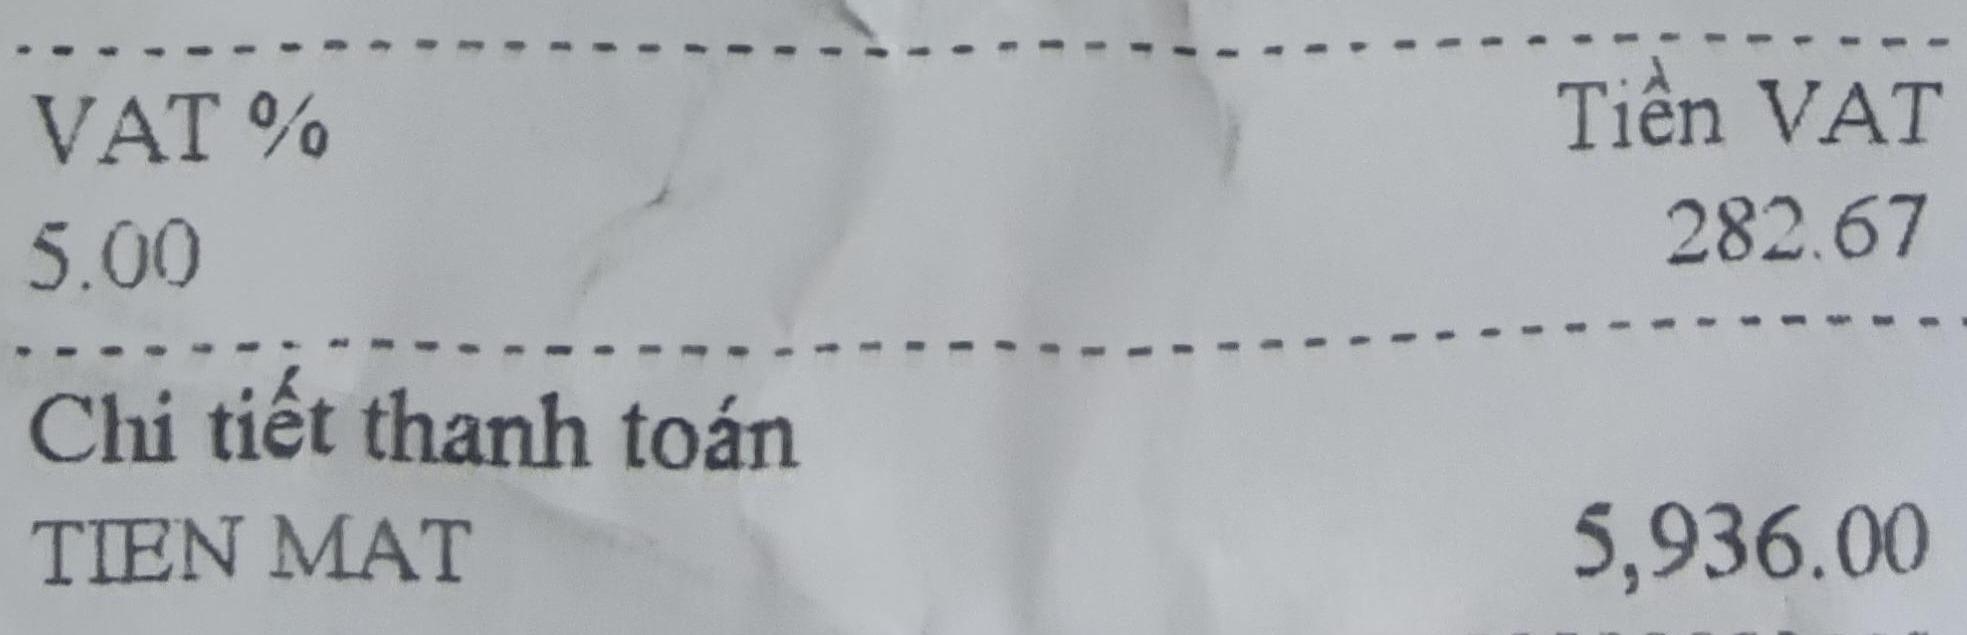
<table>
<tr>
<th>VAT %</th>
<th>Tiền VAT</th>
</tr>
<tr>
<td>5.00</td>
<td>282.67</td>
</tr>
</table>

Chi tiết thanh toán
TIEN MAT 5,936.00